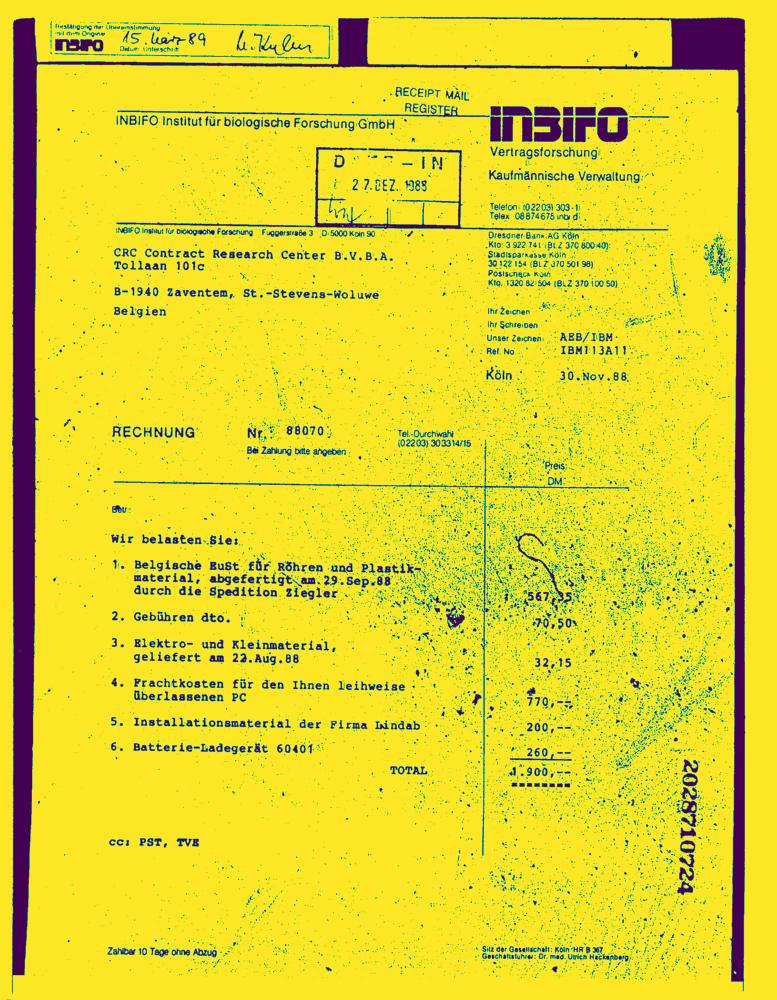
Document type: Invoice-Doc